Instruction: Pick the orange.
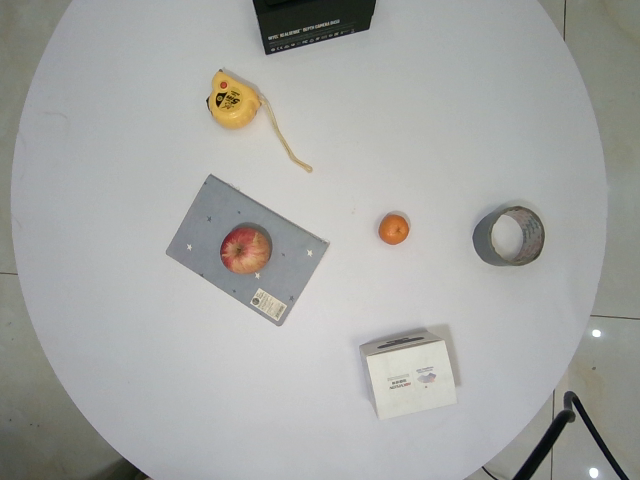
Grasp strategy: vertical